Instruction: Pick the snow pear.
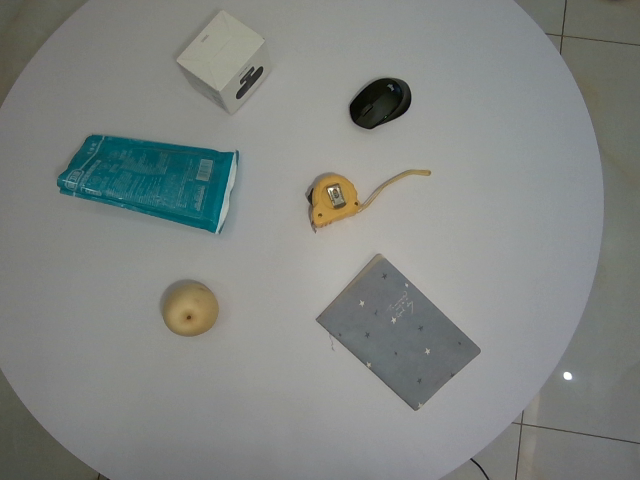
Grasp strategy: vertical